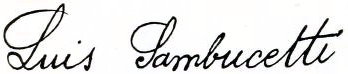
Signature of: luis sambucetti